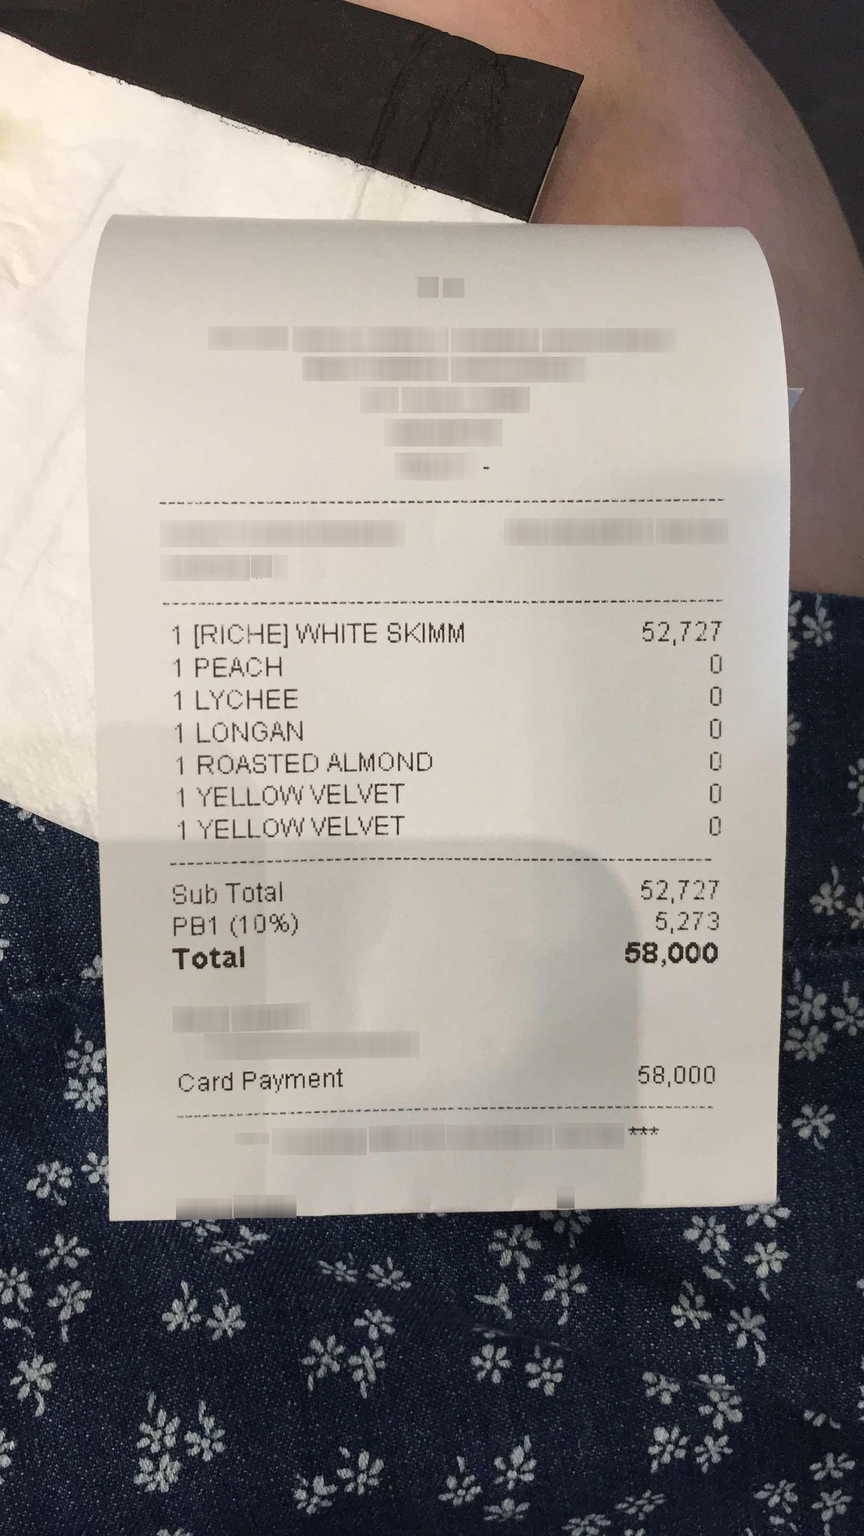
Extraction:
receipt: line_items: name: [RICHE] WHITE SKIMM
price: 52,727
qty: 1
name: PEACH
price: 0
qty: 1
name: LYCHEE
price: 0
qty: 1
name: LONGAN
price: 0
qty: 1
name: ROASTED ALMOND
price: 0
qty: 1
name: YELLOW VELVET
price: 0
qty: 1
name: YELLOW VELVET
price: 0
qty: 1
subtotal: 52,727
tax: 5,273
total: 58,000